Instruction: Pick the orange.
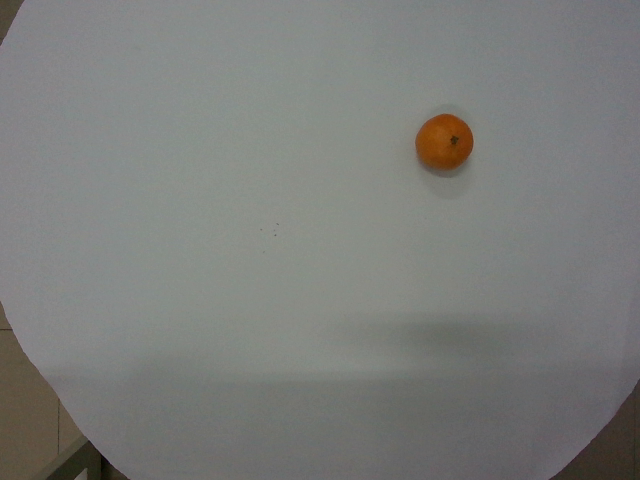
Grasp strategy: vertical